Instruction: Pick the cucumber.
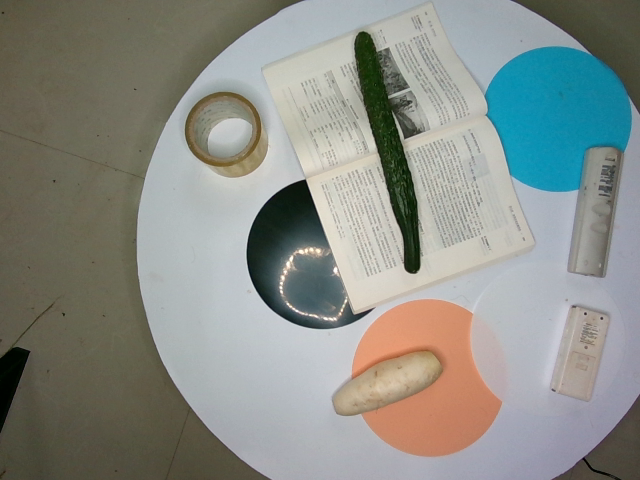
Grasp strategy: vertical